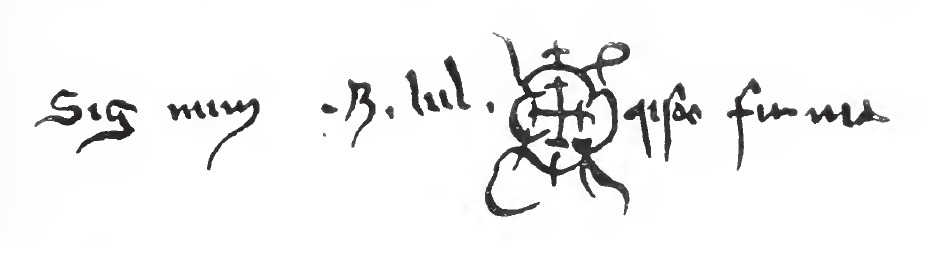
Signature of: ramon llull